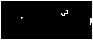
Signature of: thomas douglas 5th earl of selkirk